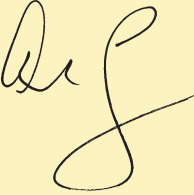
Signature of: al taylor